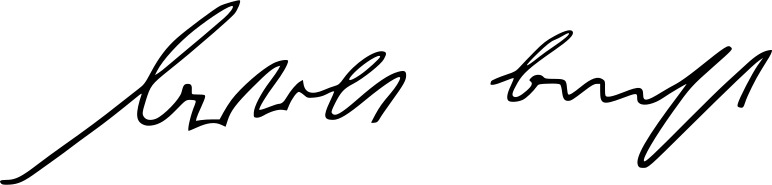
Signature of: bertolt brecht